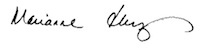
Signature of: marianne hirsch